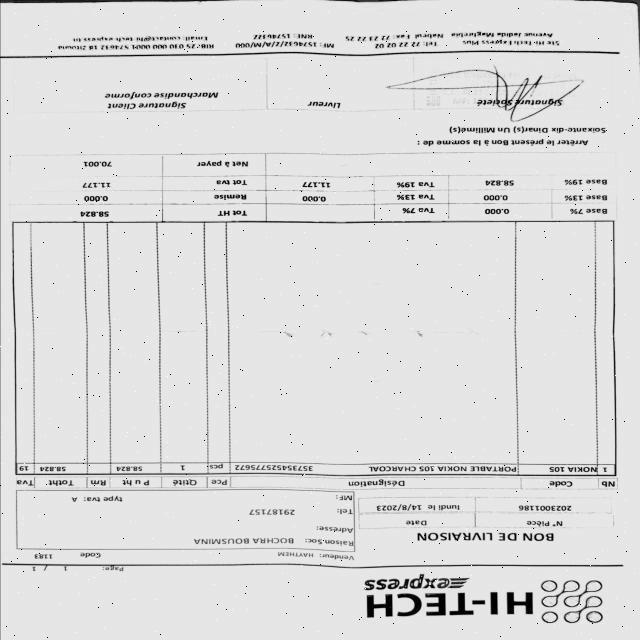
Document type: Invoice